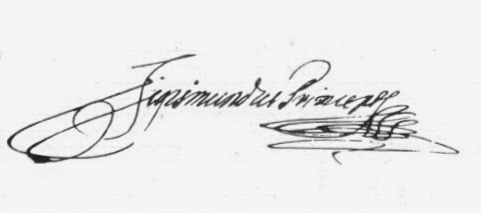
Signature of: sigismund báthory